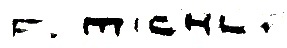
Signature of: františek michl